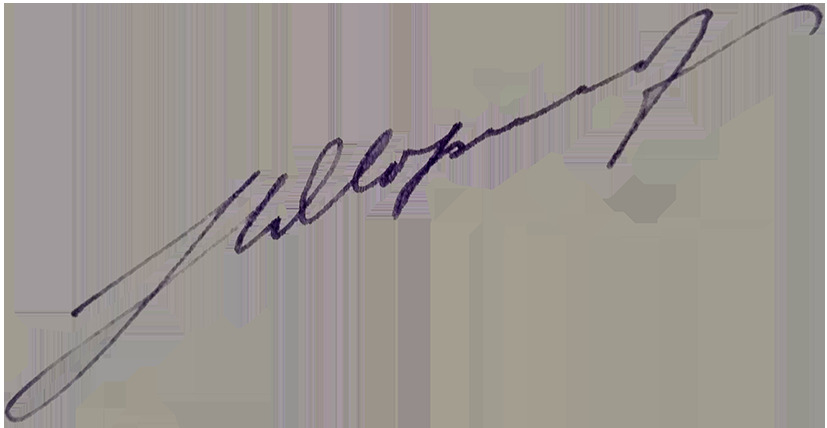
Signature of: q16658446